Question: Describe the condition in detail:
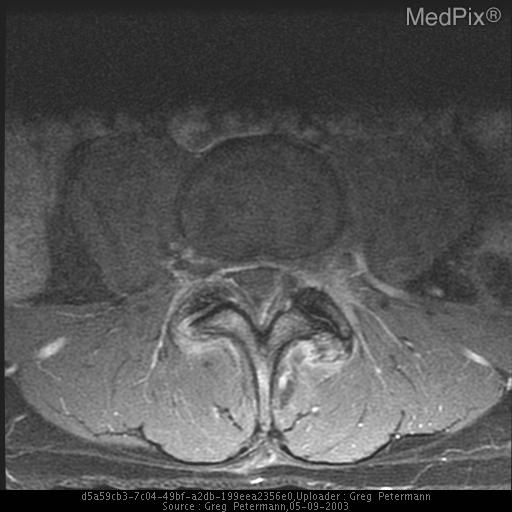
Answer: The disease is discussed as: Synovial cysts and synovial diverticula of the lumbar spine are associated with degenerative disease involving the facet joint.  They are most frequent at the L4-5 level. The cysts have thick walls, whereas the diverticula are outpouchings of the synovial membrane, and have thinner walls.  Both cysts and diverticula can cause sciatica if located in the superior articular recess, and can result in low back pain if located in the inferior articular recess.  Hemorrhage into the cysts may cause acute symptoms.

 CT can diagnose the cysts, however, they are typically more conspicuous on MRI. On CT the cysts appear as low attenuation lesions adjacent to the facet joint. In 30 percent of cases they may show wall calcification.  They may also demonstrate internal vacuum phenomenon.  On T1W images they are typical low to intermediate signal intensity and on T2W images the cyst wall appears as a hypointense line and the fluid has high signal intensity.

 These cysts can be treated surgically, however, most of the patients are elderly, and are at increased risk from surgery.  Steroid injections and cyst rupture are nonsurgical forms of treatment.